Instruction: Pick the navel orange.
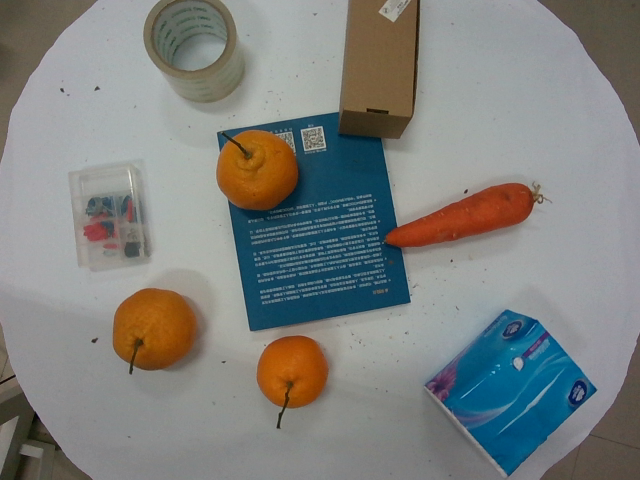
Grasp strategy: vertical